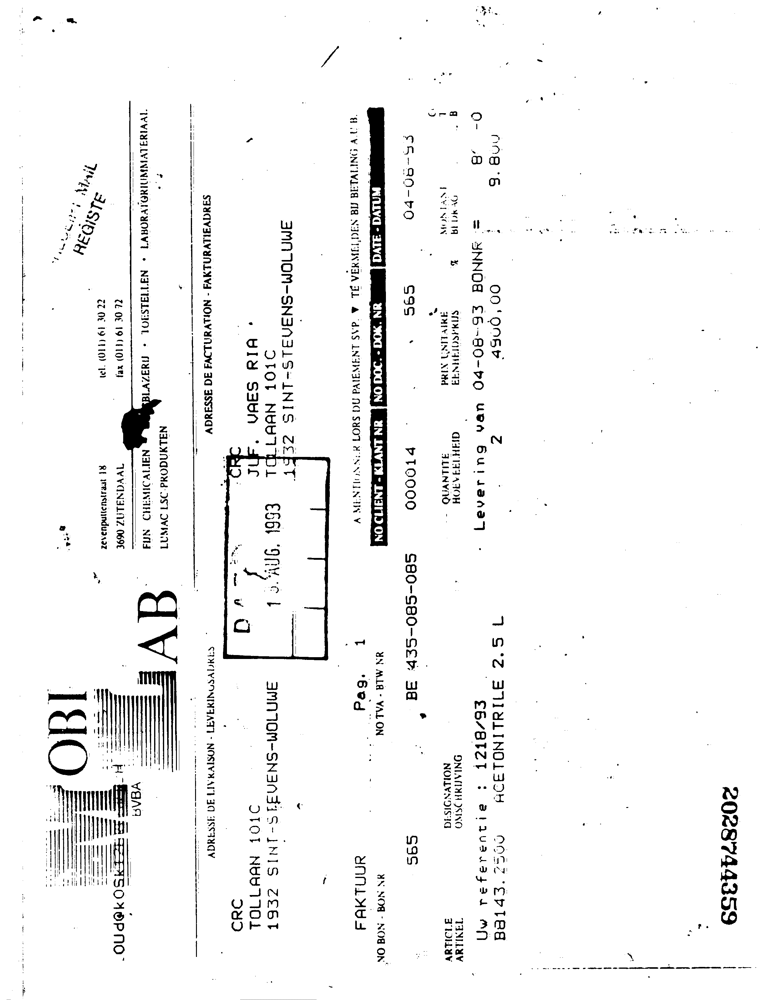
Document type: Invoice